Question: What is the mailing or notice date provided in the document?
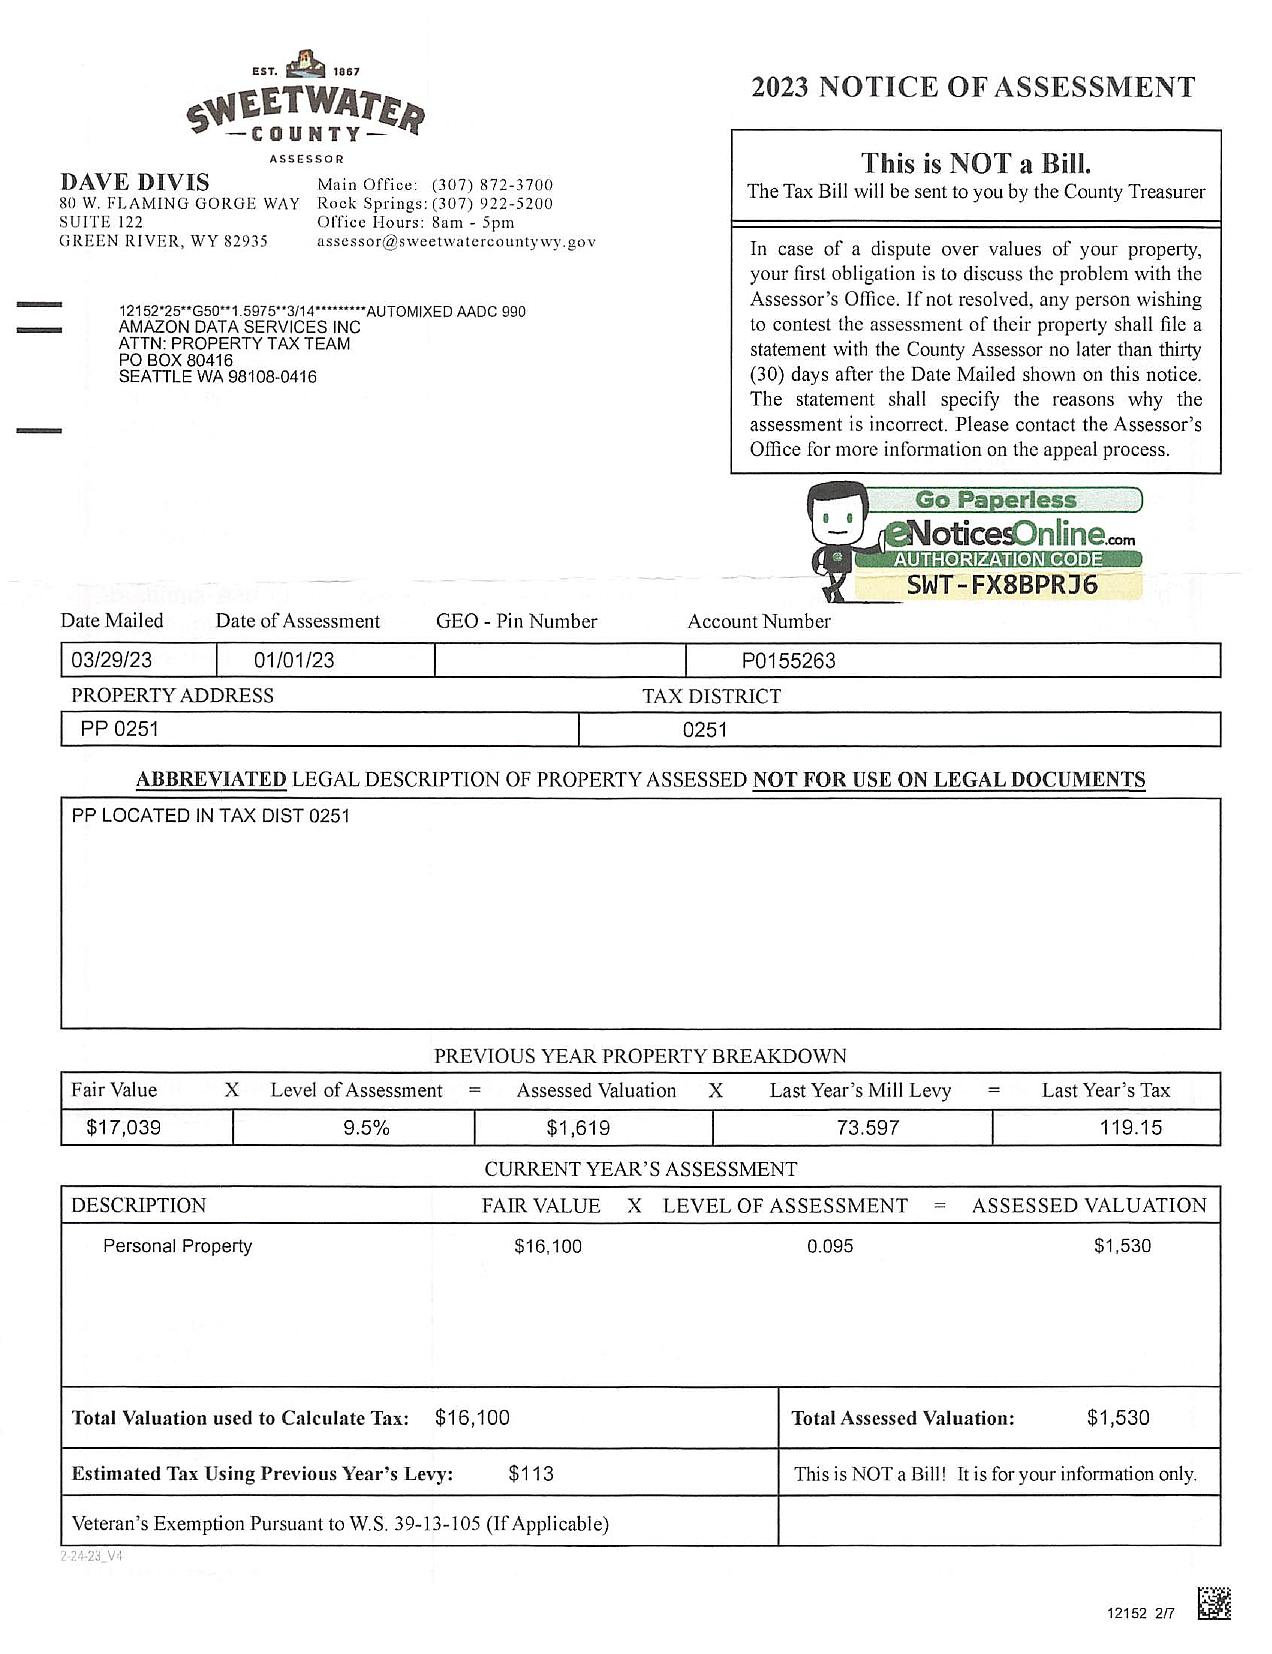
Answer: "3/29/23"